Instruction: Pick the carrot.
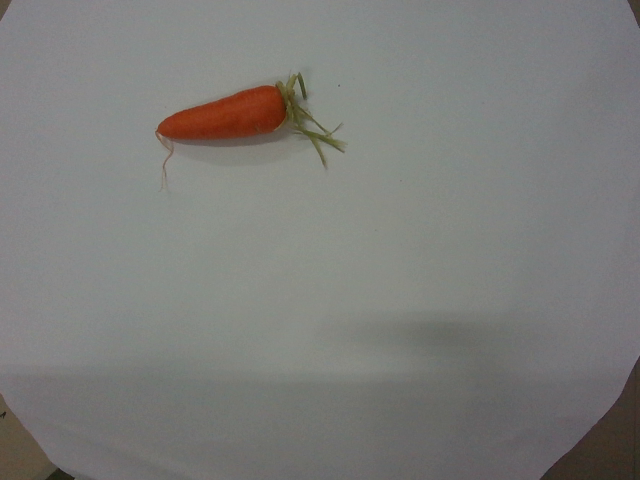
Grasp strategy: vertical